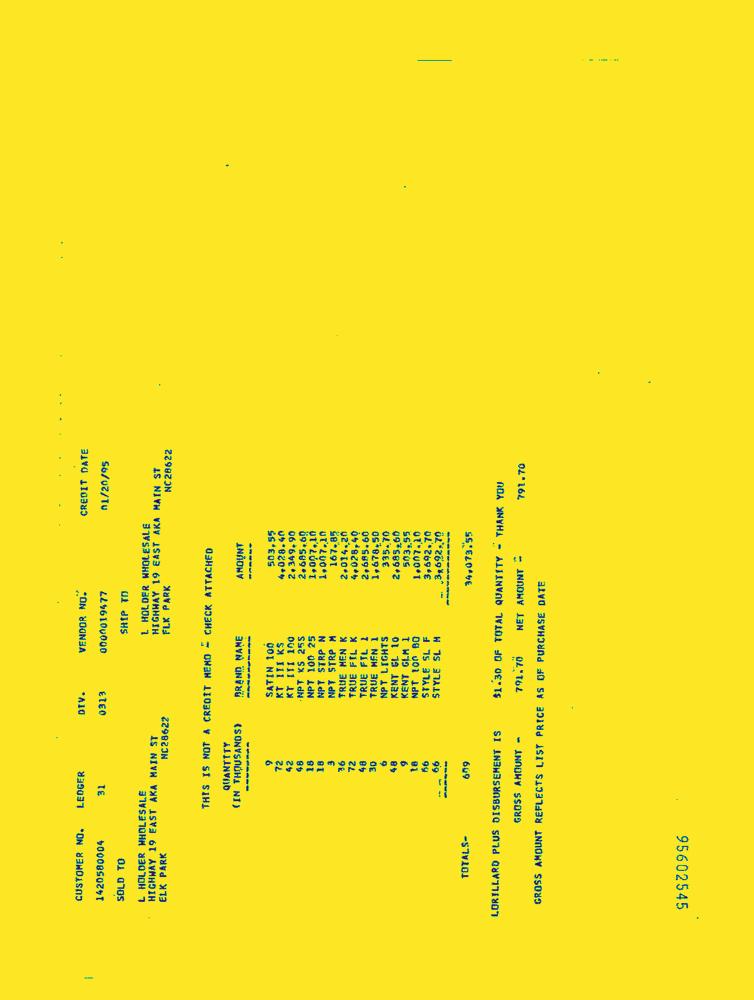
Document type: Invoice-Doc